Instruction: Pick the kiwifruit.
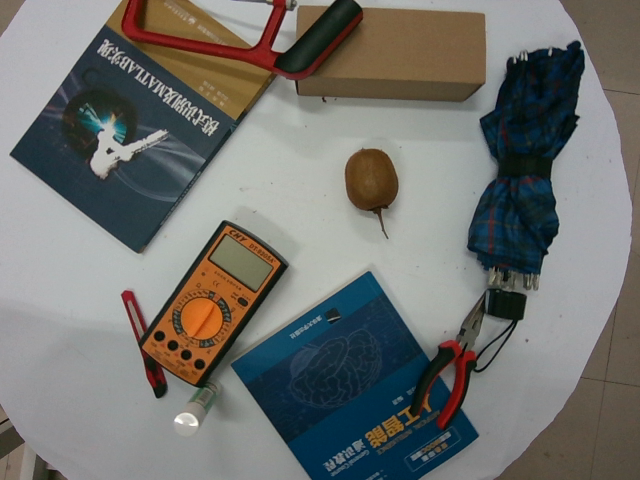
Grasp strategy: vertical